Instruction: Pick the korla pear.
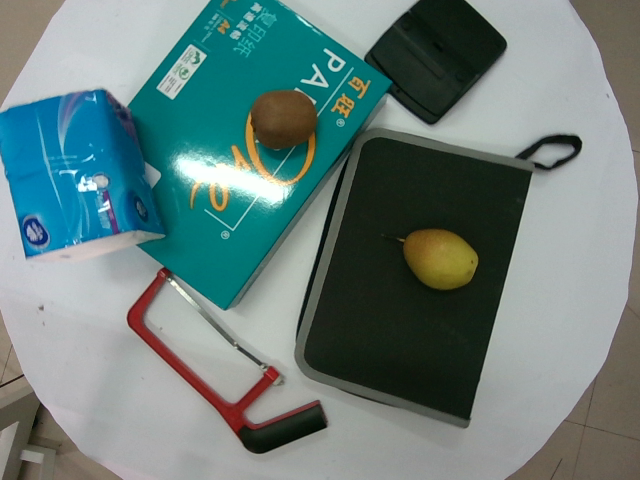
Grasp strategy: vertical